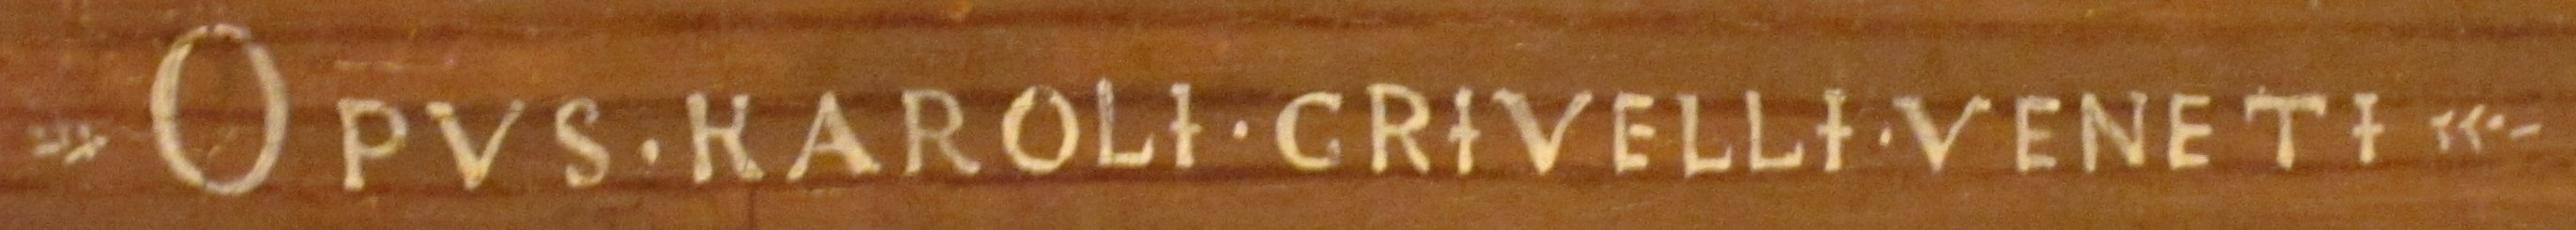
Signature of: carlo crivelli